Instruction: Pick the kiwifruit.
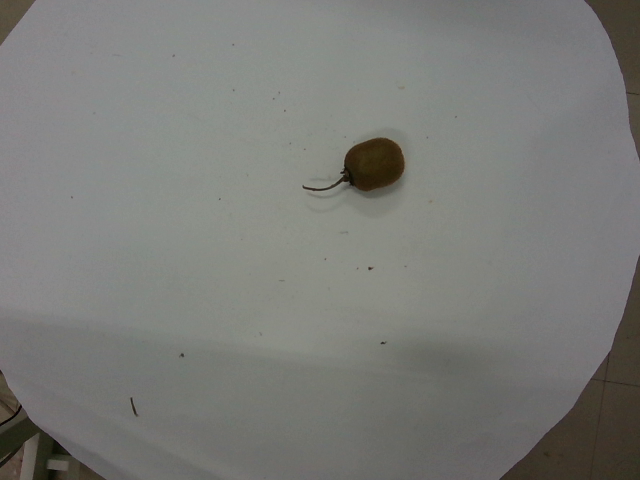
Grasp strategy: vertical